Question: How does the patient history play a role?
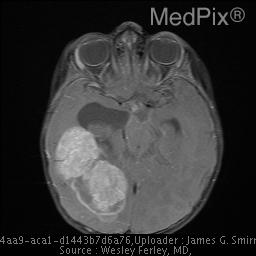
Answer: The patient's history of 15 month old girl fell off a chair.  The following day, she was acting more somnolent.  Head CT was abnormal. is key in understanding the case.